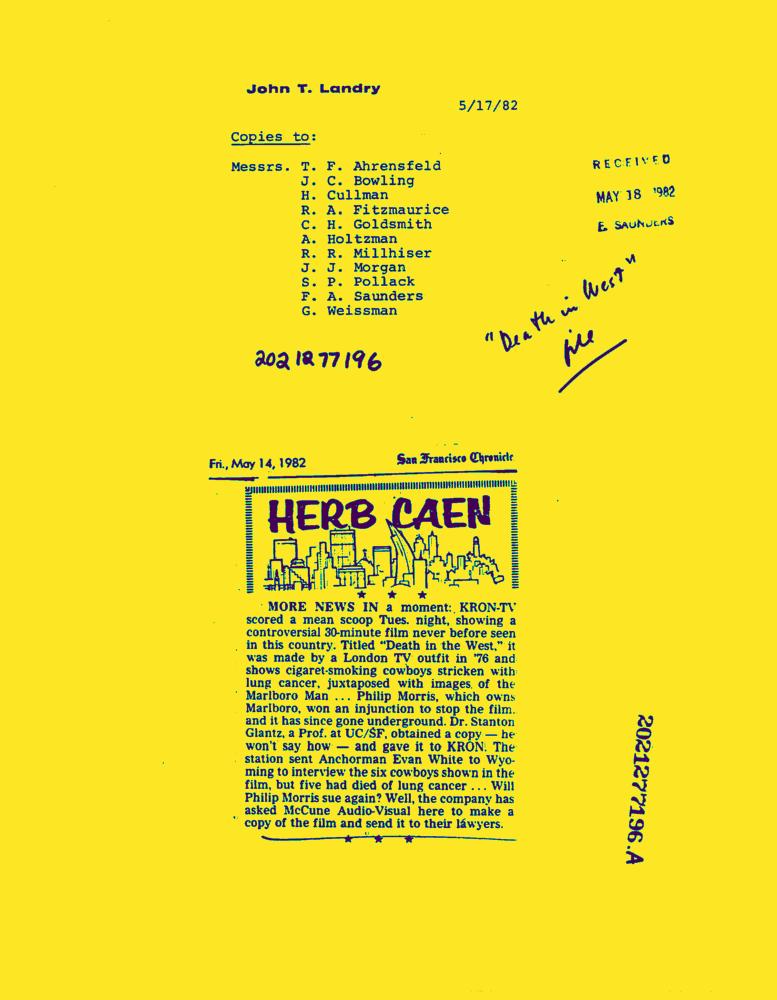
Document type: News-Article